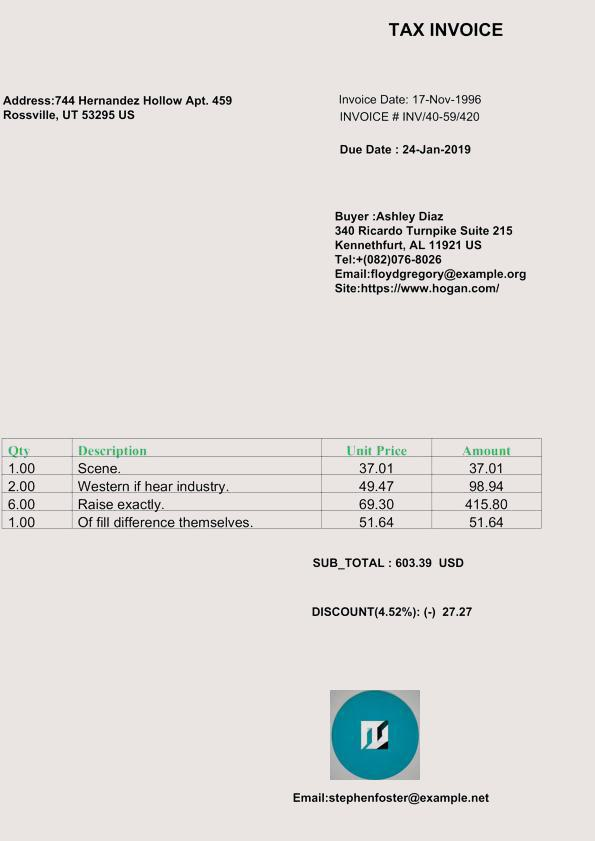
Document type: Invoice